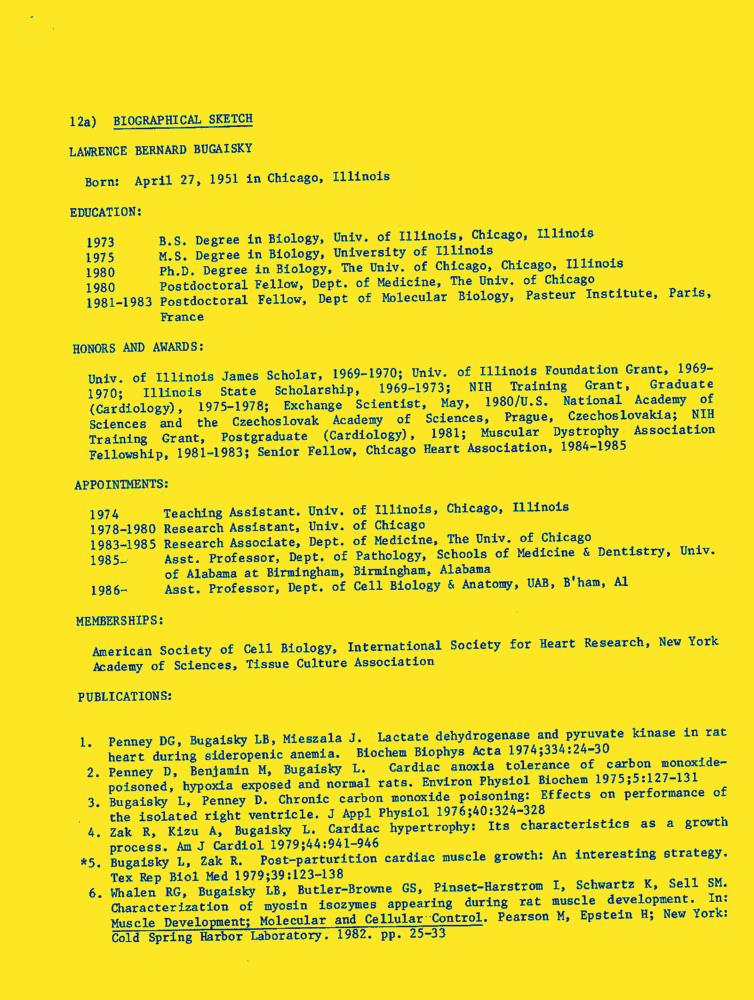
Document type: Resume-Doc